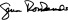
Signature of: gena rowlands